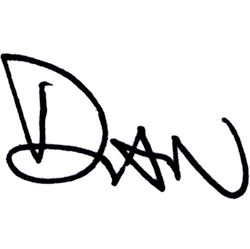
Signature of: dan rayfield